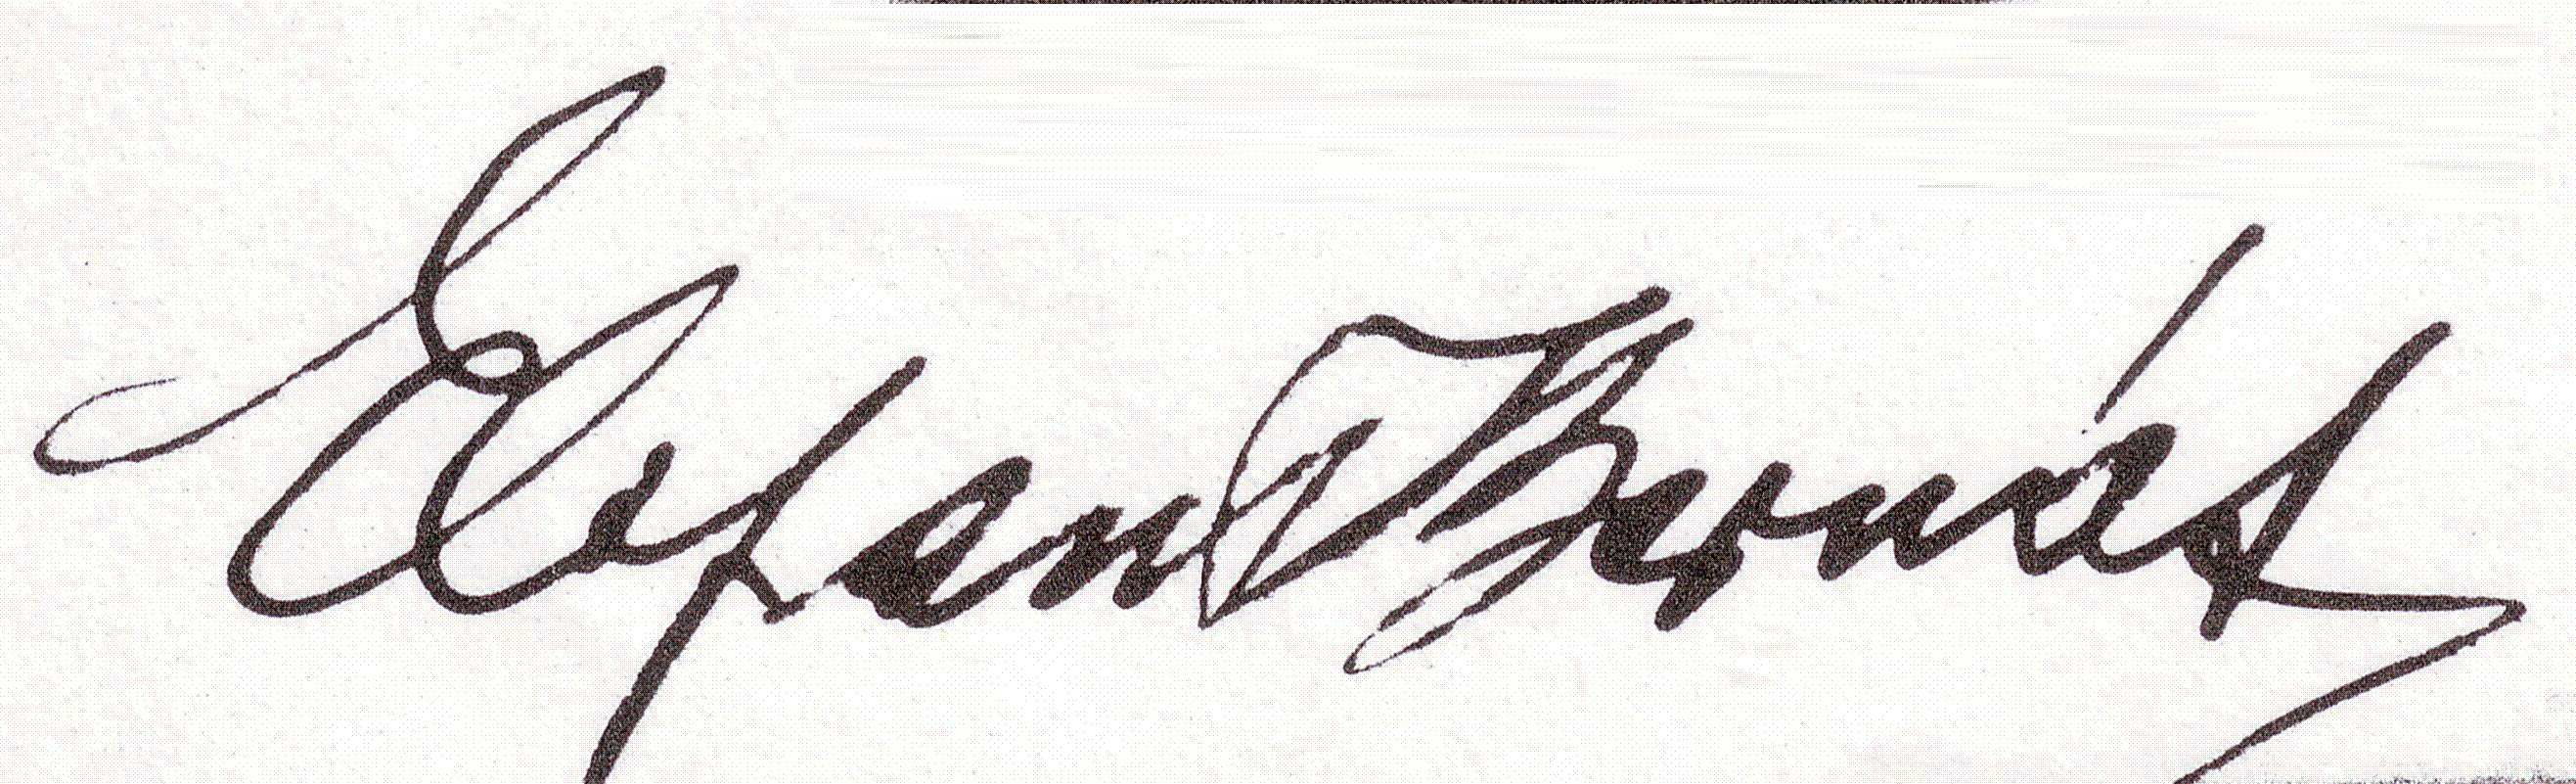
Signature of: dov berish elefant